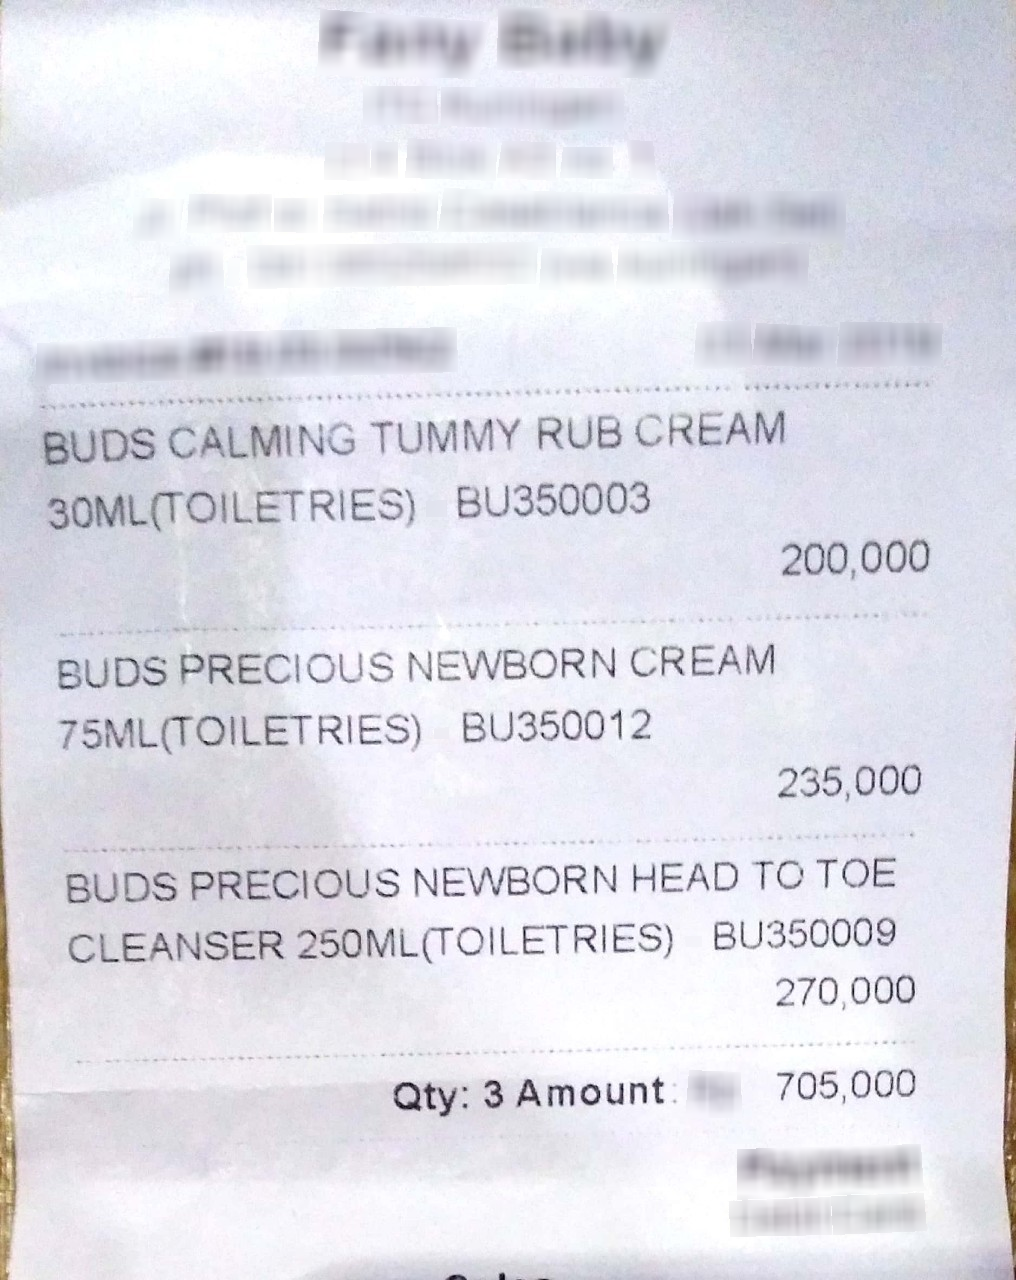
Receipt information:
total: 705,000
line_items: item_name: BUDS PRECIOUS NEWBORN CREAM 30ML(TOILETRIES)
item_value: 200,000
item_quantity: 1
item_name: BUDS PRECIOUS NEWBORN CREAM 75ML(TOILETRIES)
item_value: 235,000
item_quantity: 1
item_name: BUDS PRECIOUS NEWBORN HEAD TO TOE CLEANSER 250ML(TOILETRIES)
item_value: 270,000
item_quantity: 1